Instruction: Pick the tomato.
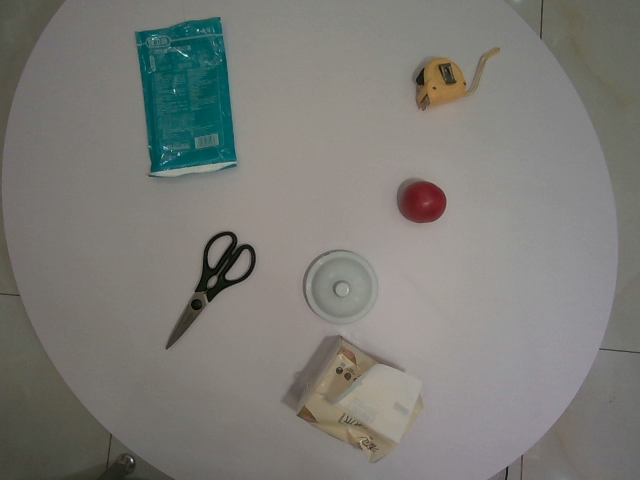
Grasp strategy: vertical